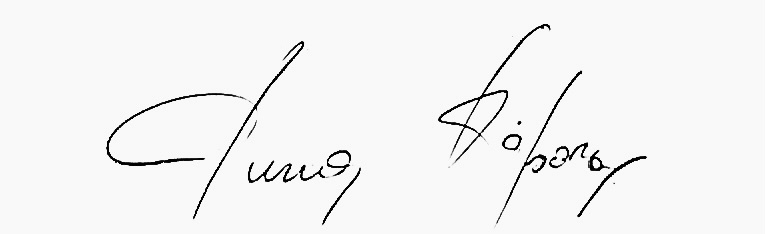
Signature of: tina karol